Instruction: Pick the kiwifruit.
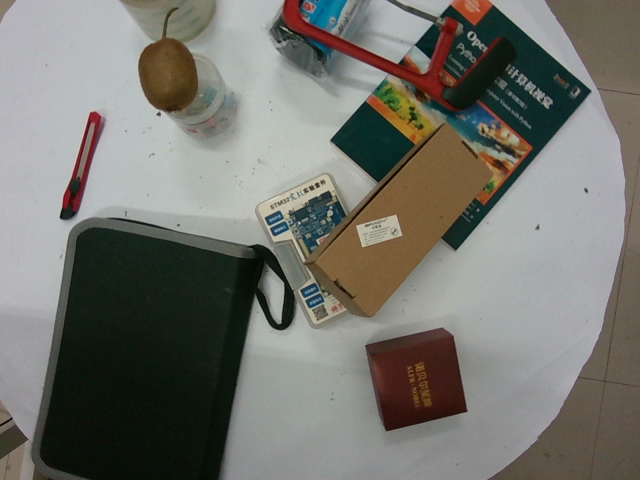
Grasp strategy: vertical